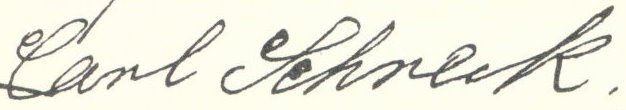
Signature of: carl schreck